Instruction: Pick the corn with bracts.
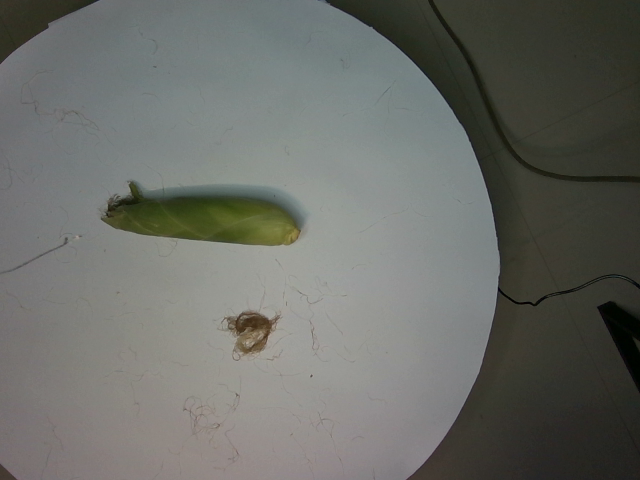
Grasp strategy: vertical